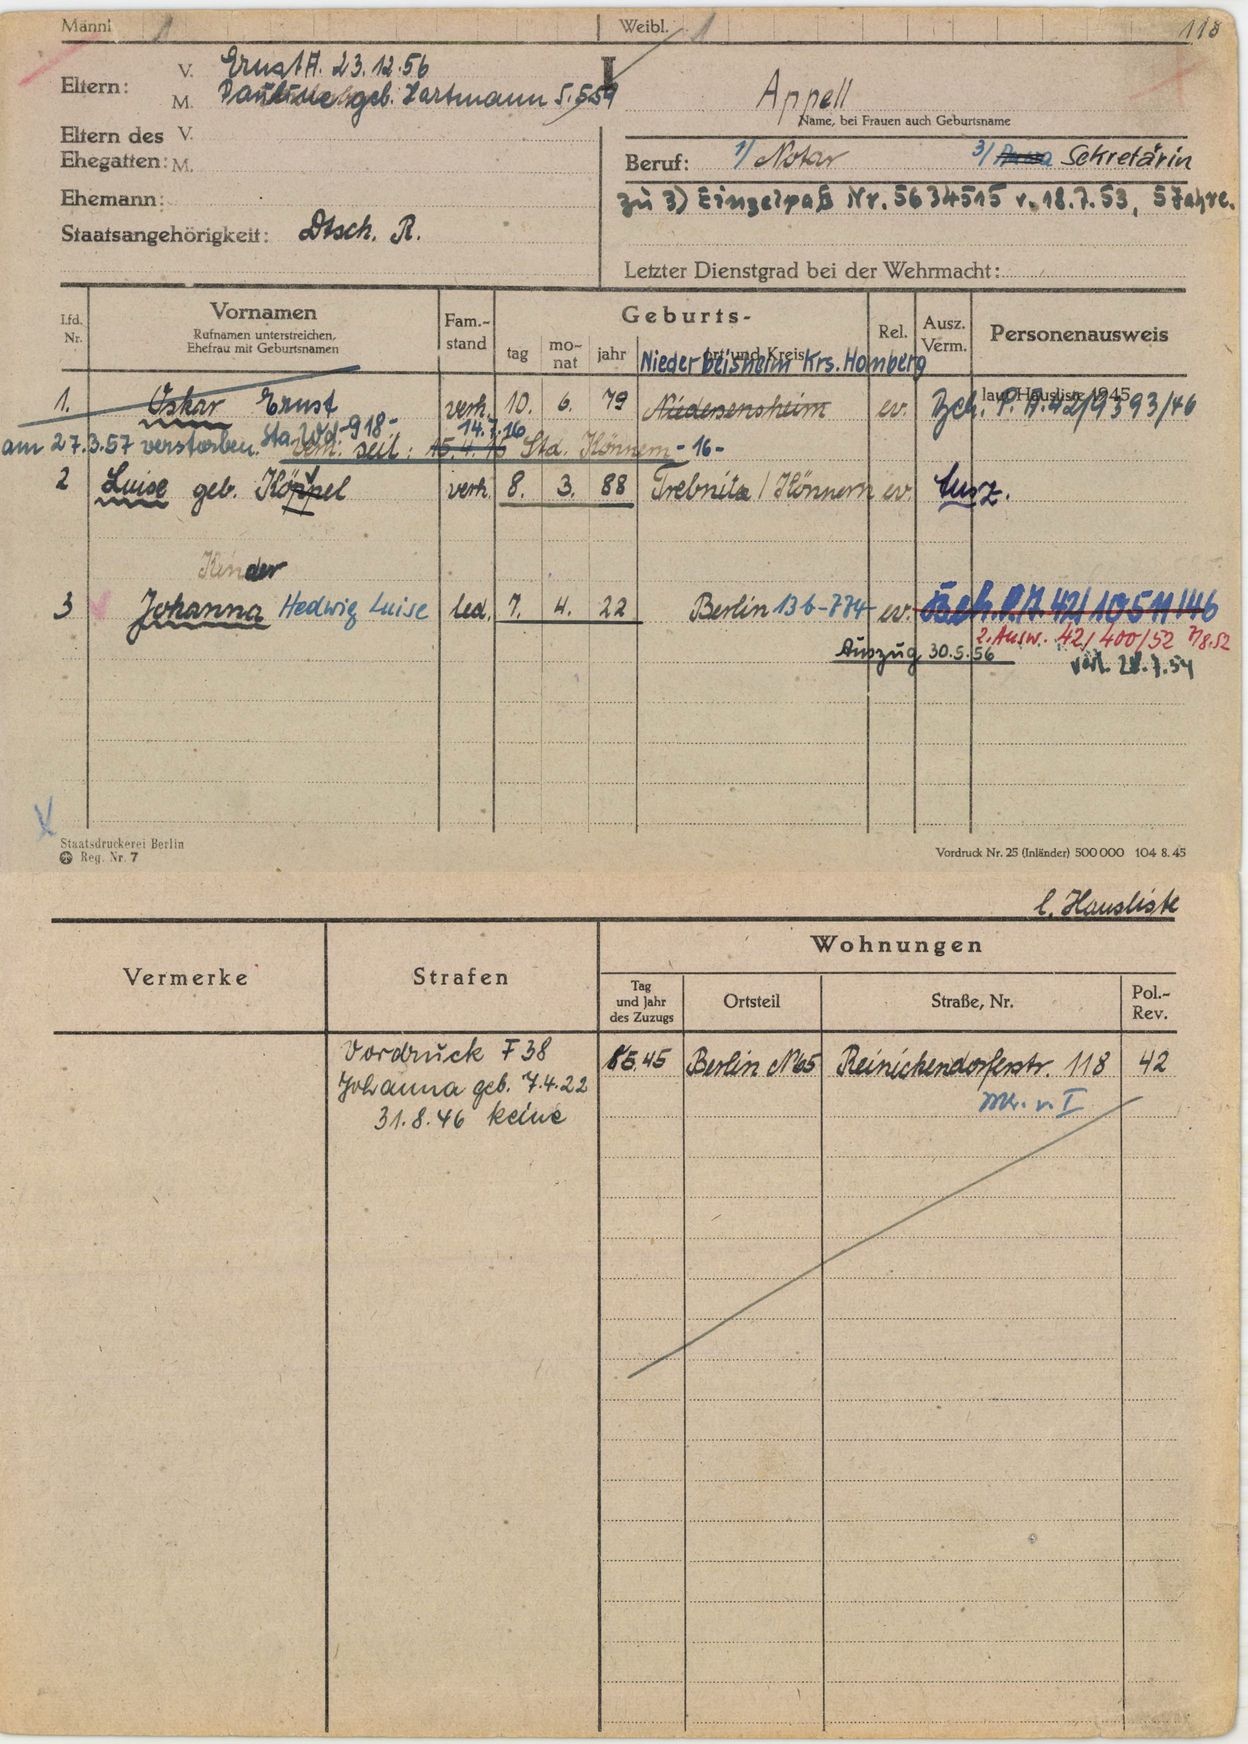
Appell